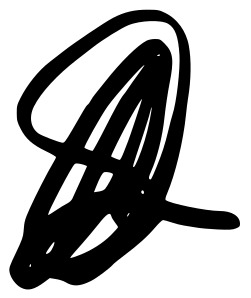
Signature of: abhishek manu singhvi